Question: What might the diagnosis be?
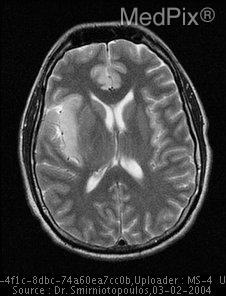
Answer: The possible diagnosis includes A. Vascular –
   1. ischemia
   2. infarction

B. Inflammatory –
   1. encephalitis
   2. meningitis
   3. meningoencephalitis.